Question: What appears to be the issue?
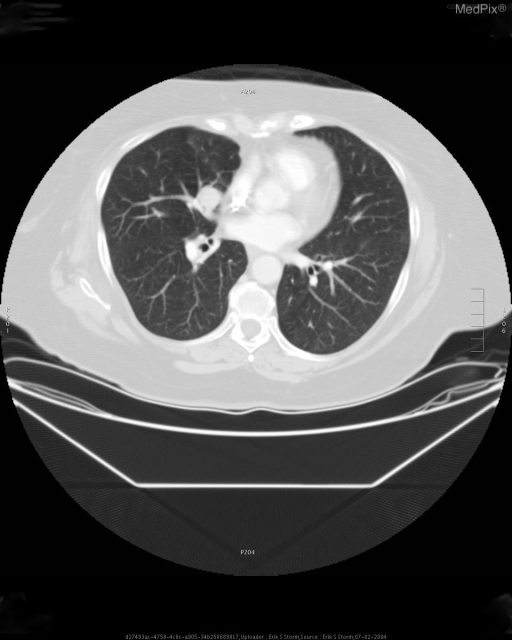
Answer: The findings suggest PA/Lat CXR:  There is irregularity to the contour of the right hilum on the PA view.  On the lateral view, there is a central, RML nodule which when going back to the PA, can barely be seen.

Axial CT:  Note the round, smooth nodule just anterior to the takeoff of the medial RML bronchus.  There is no calcification, and no strong enhancement with intravenous contrast.  The lesion does not appear to involve the bronchial lumen.

Coronal CT reformation:  Round nodule superior to the RML bronchus again demonstrated.. 1.6 x 1.8cm right middle lobe nodule, adjacent/anterior to the medial segment bronchus.. The patient might have a history of 66yo asymptomatic female with significant past smoking history and abnormal, incidental chest finding on routine EBCT..